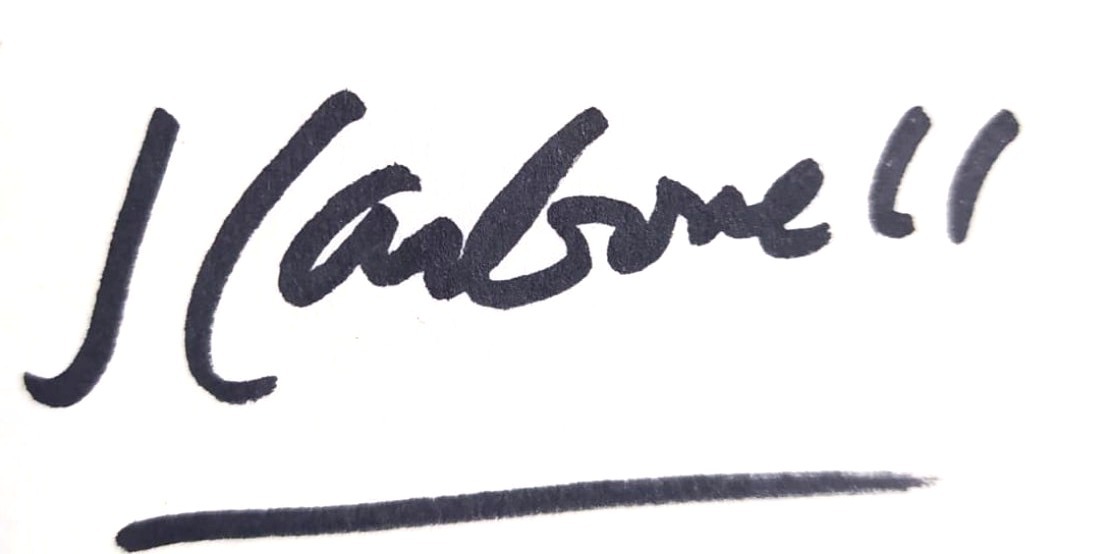
Signature of: joaquín carbonell